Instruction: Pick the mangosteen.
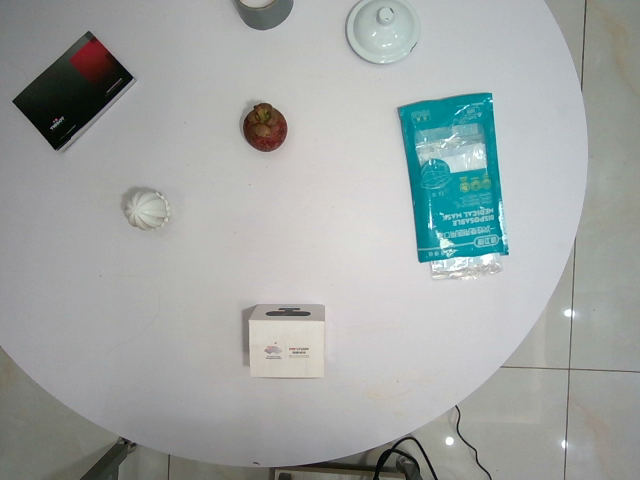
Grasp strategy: vertical